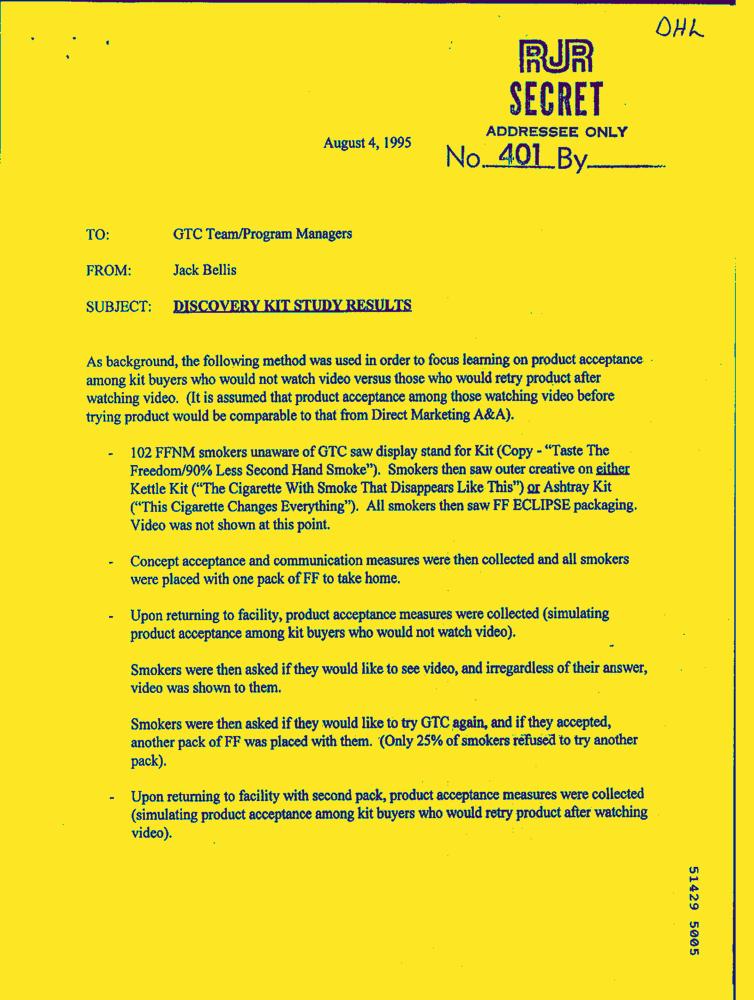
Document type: Letter-Doc